Question: What could the diagnosis suggest?
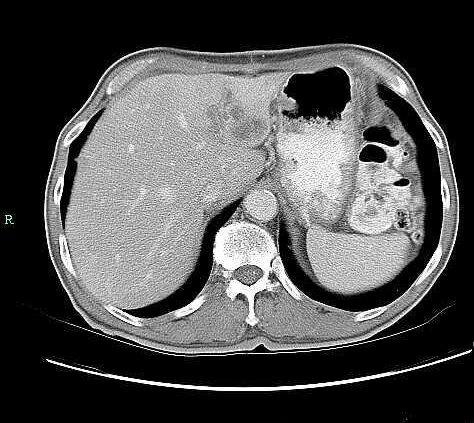
Answer: The possible diagnosis includes 1. Metastatic Colon Cancer
2. Primary Cholangiocarcinoma, or Hepatocellular Carcinoma
3. Benign Hepatoma.